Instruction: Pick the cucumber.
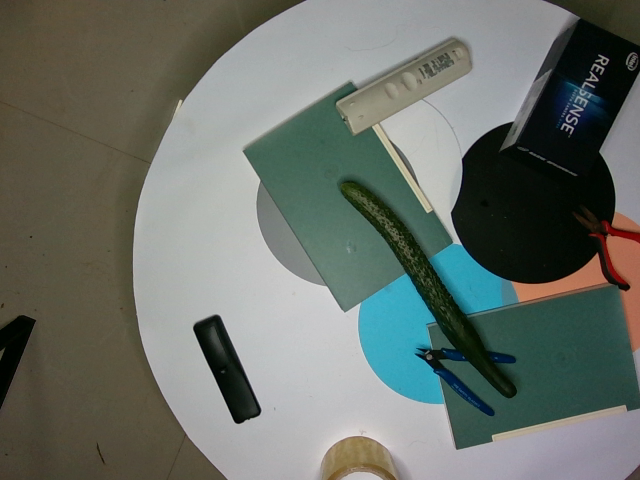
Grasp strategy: vertical